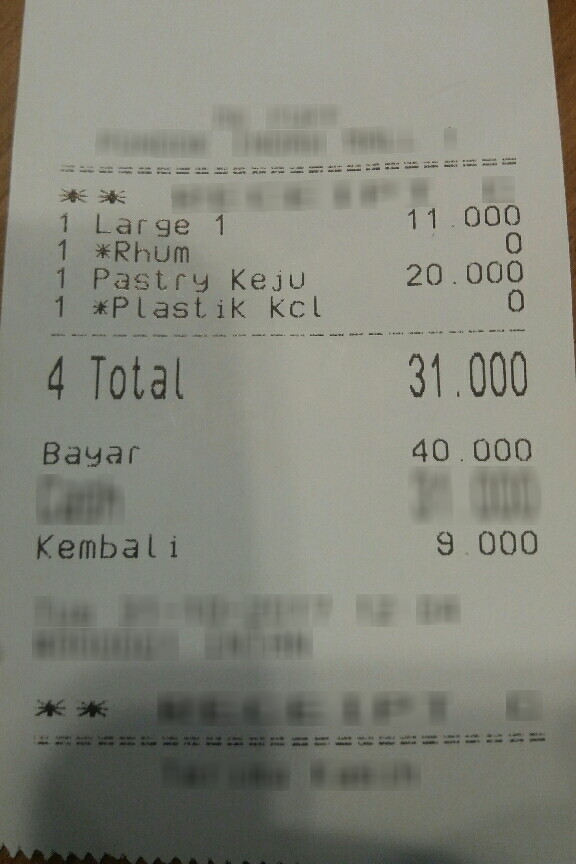
Number of items: 2
Total: 31.000
OCR text regions:
text: 1
text: Large
text: 1
text: 11.000
text: 1
text: *Rhum
text: 0
text: 1
text: Pastry
text: Keju
text: 20.000
text: 1
text: *Plastik
text: kcl
text: 0
text: Total
text: 31.000
text: Bayar
text: 40.000
text: Kembali
text: 9.000
text: 4